Question: What type of tax is indicated in the document, personal property or real estate?
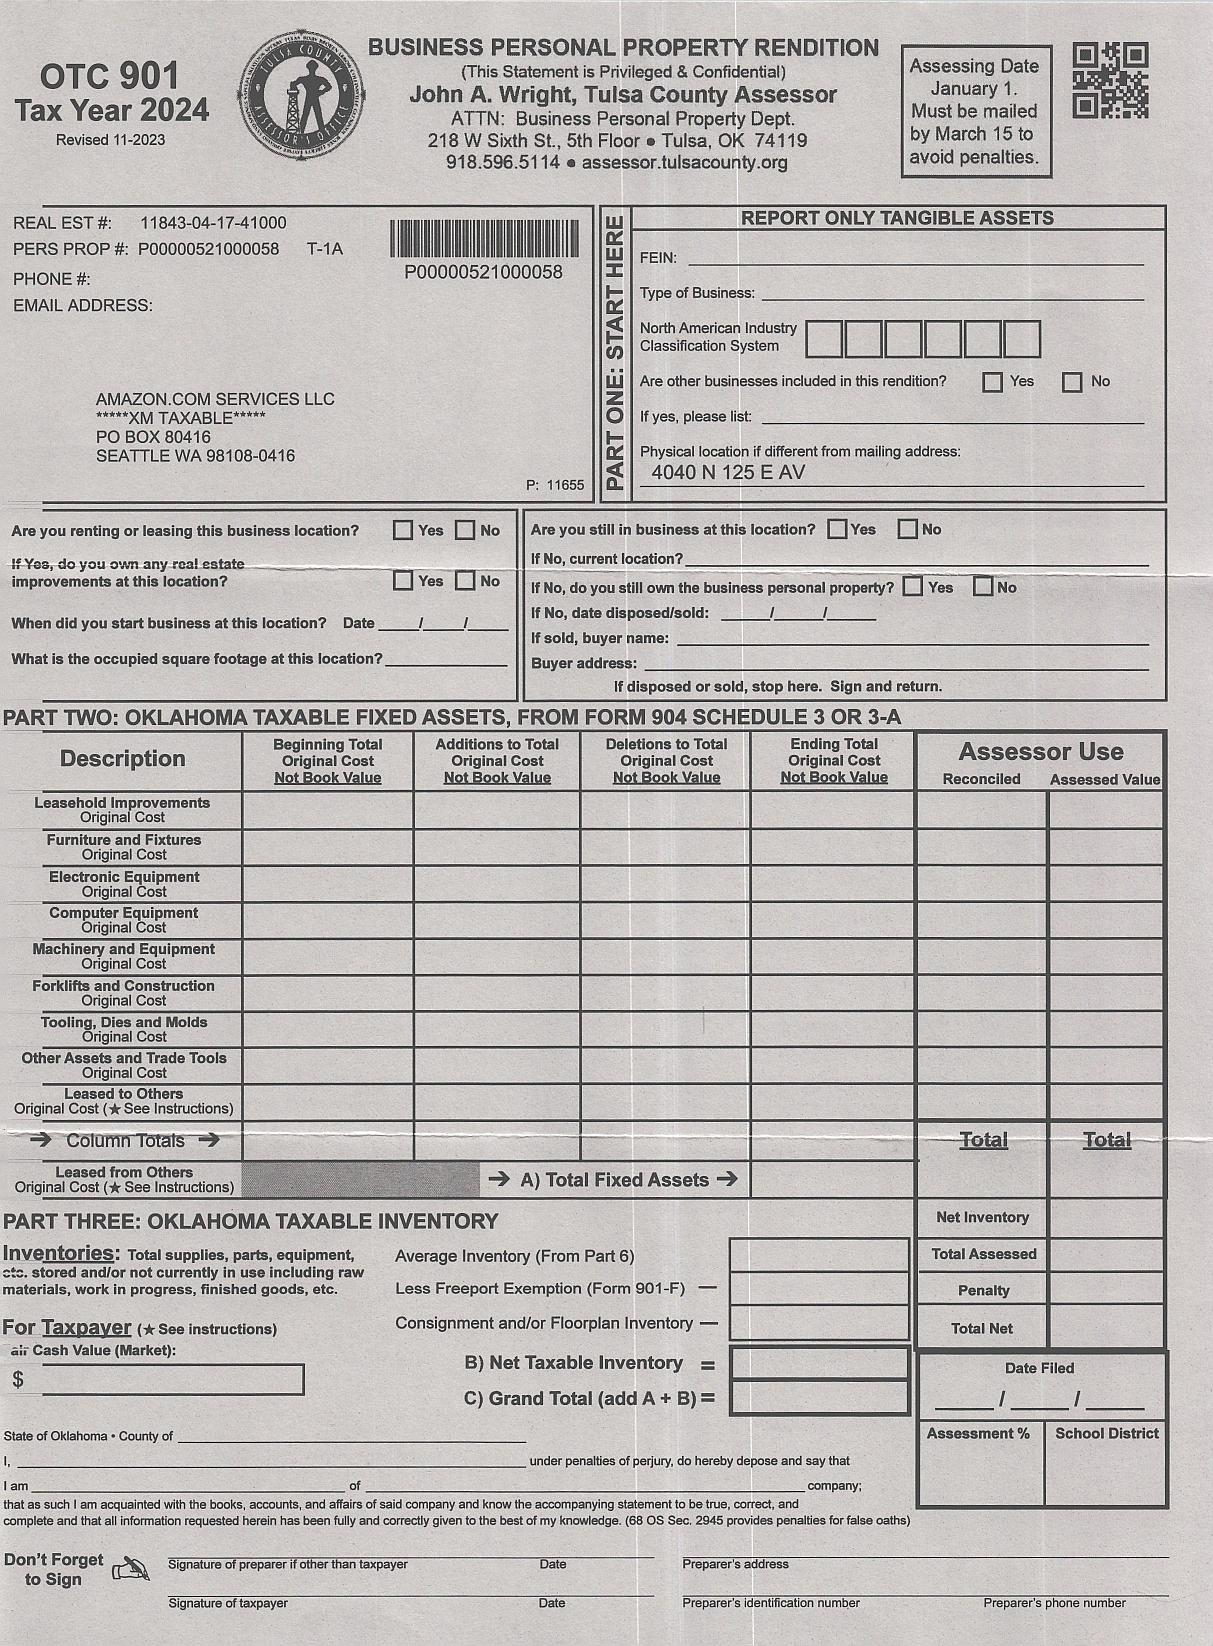
Answer: "Personal Property Tax"